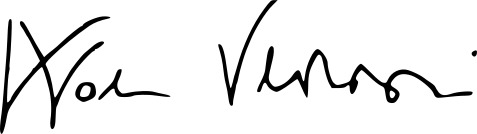
Signature of: walter veltroni